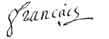
Signature of: antoine français de nantes